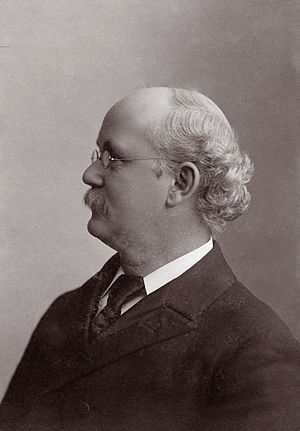
English: American organist Albert Augustus Stanley (1851–1932)